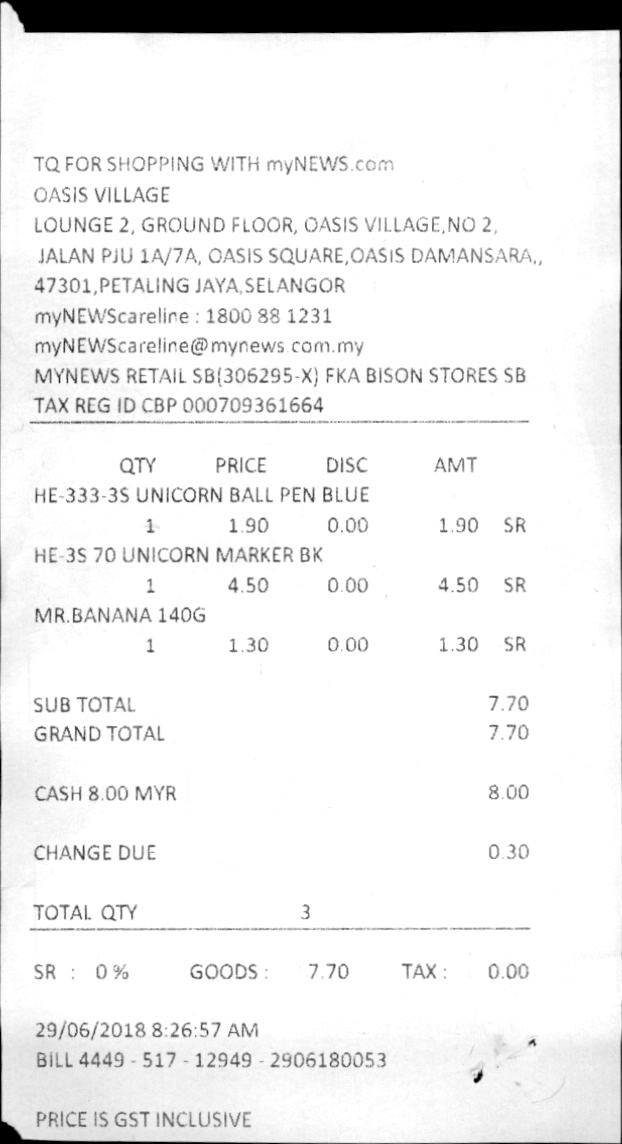
TQ FOR SHOPPING WITH MYNEWS.COM
OASIS VILLAGE
LOUNGE 2, GROUND FLOOR, OASIS VILLAGE,NO 2,
JALAN PJU 1A/7A, OASIS SQUARE,OASIS DAMANSARA.,
47301,PETALING JAYA,SELANGOR
MYNEWSCARELINE : 1800 88 1231
MYNEWSCARELINE@MYNEWS COM.MY
MYNEWS RETAIL SB(306295-X) FKA BISON STORES SB
TAX REG ID CBP 000709361664
QTY
PRICE
DISC
AMT
HE-333-3S UNICORN BALL PEN BLUE
1
1.90
0.00
1.90
SR
HE-3S 70 UNICORN MARKER BK
1
4.50
0.00
4.50
SR
MR.BANANA 140G
1
1.30
0.00
1.30
SR
SUB TOTAL
7.70
GRAND TOTAL
7.70
CASH 8.00 MYR
8.00
CHANGE DUE
0.30
TOTAL QTY
3
SR :
0%
GOODS :
7.70
TAX :
0.00
29/06/2018 8:26:57 AM
BILL 4449 - 517 - 12949 - 2906180053
PRICE IS GST INCLUSIVE